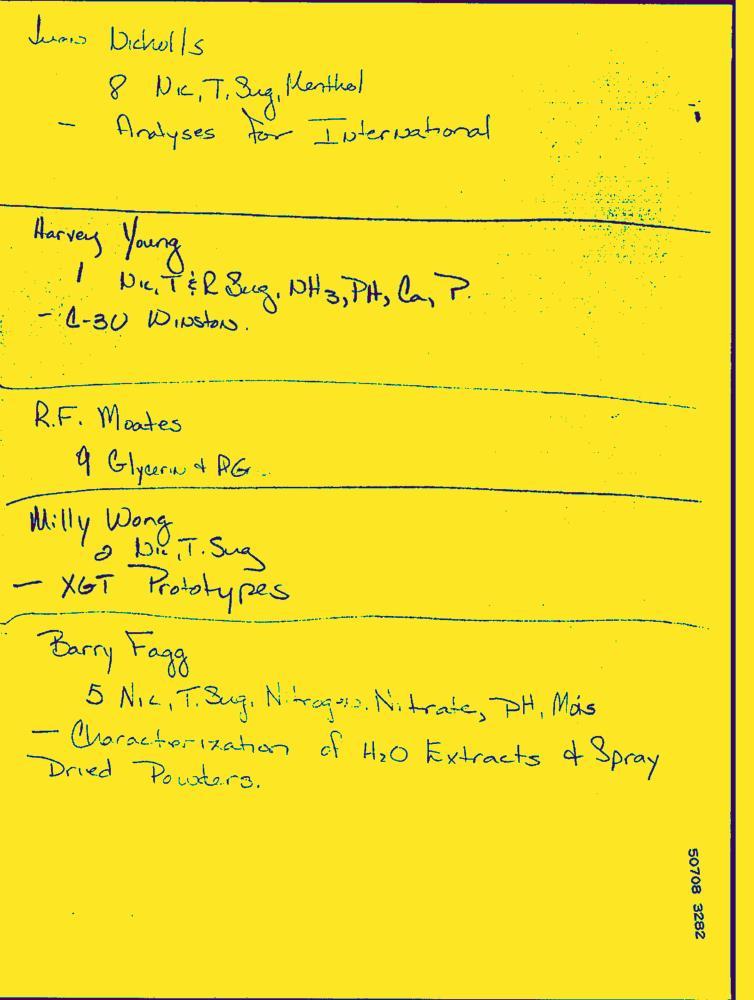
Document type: Hand-Written